Question: What do the imaging results show?
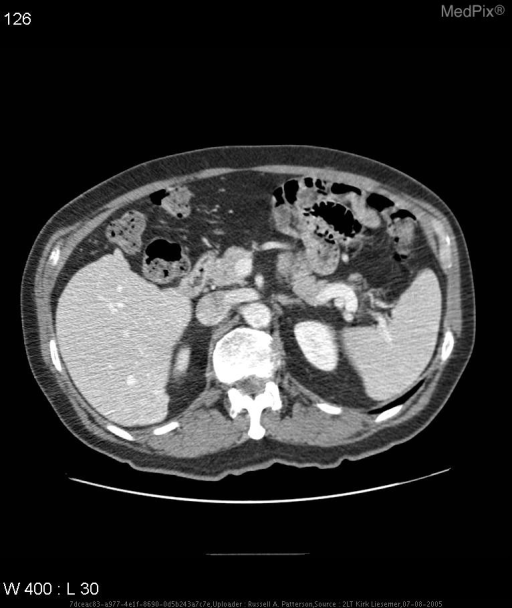
Answer: The imaging shows 2.9 cm mass in R lobe of liver, L liver lobe atrophy Dynamic contrast-enhanced CT image reveals an enhancing 2.9 cm mass in posterior right lobe of the liver.  Incidentally, the left hepatic lobe was atrophic..